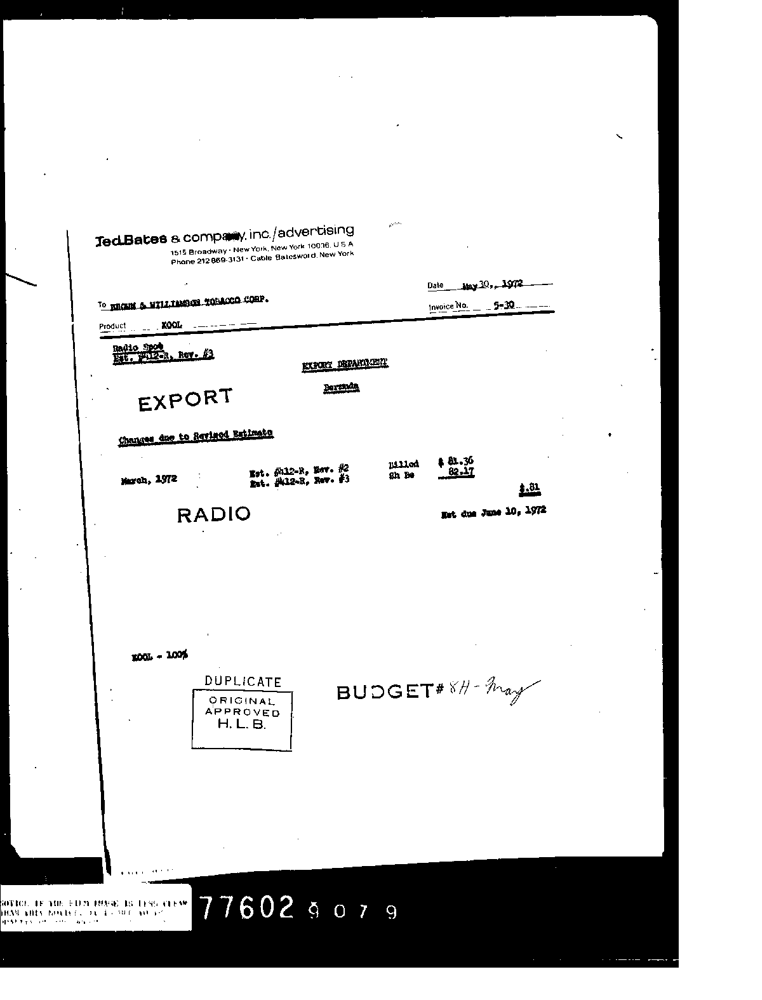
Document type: Invoice